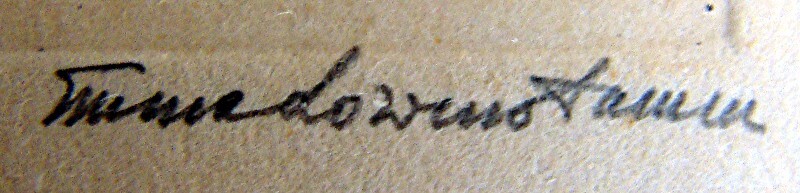
Signature of: emma löwenstamm